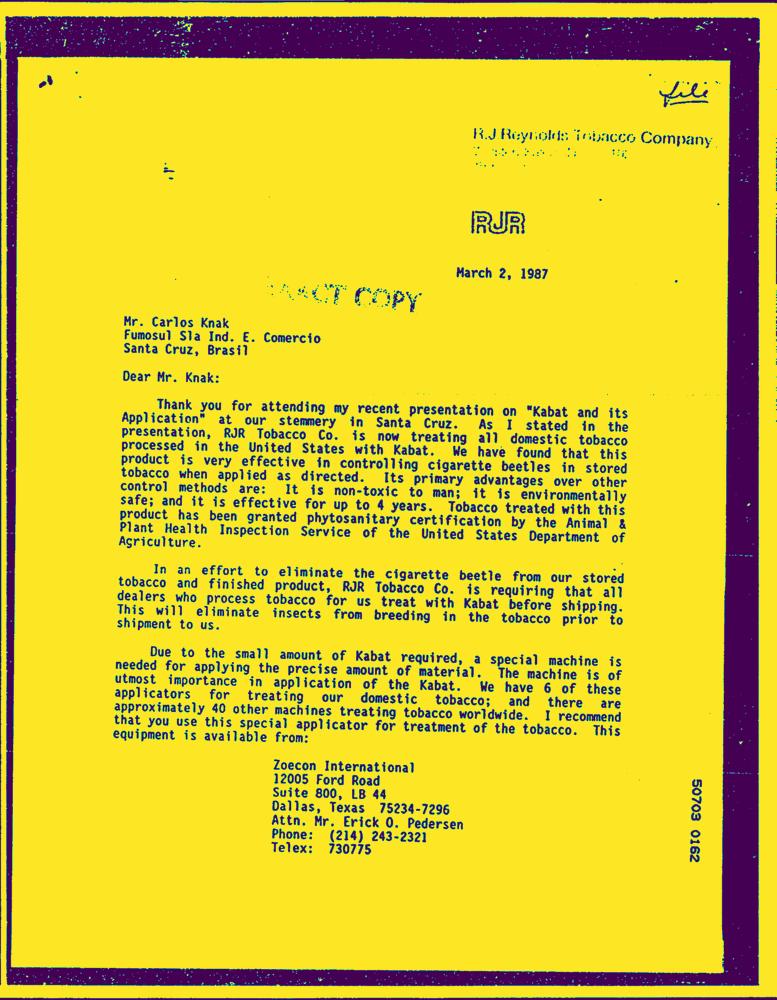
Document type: Letter-Doc